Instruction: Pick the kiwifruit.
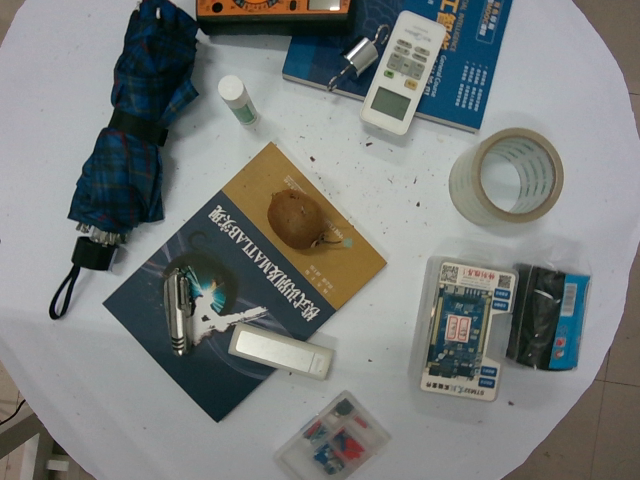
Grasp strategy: vertical